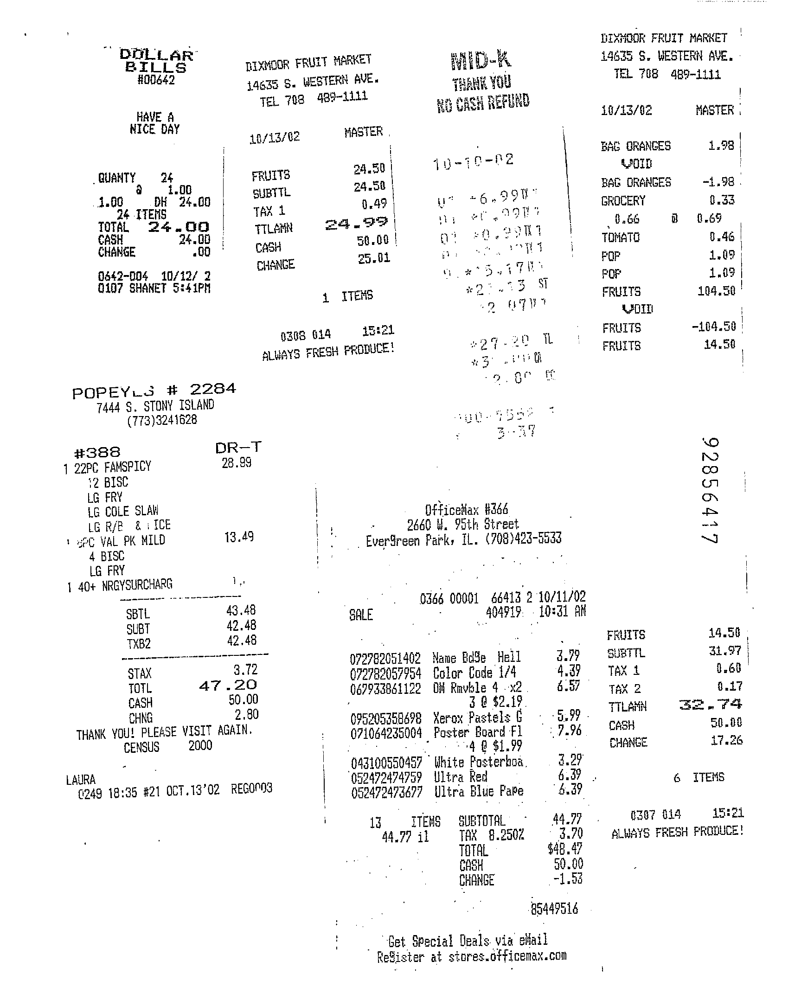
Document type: Invoice